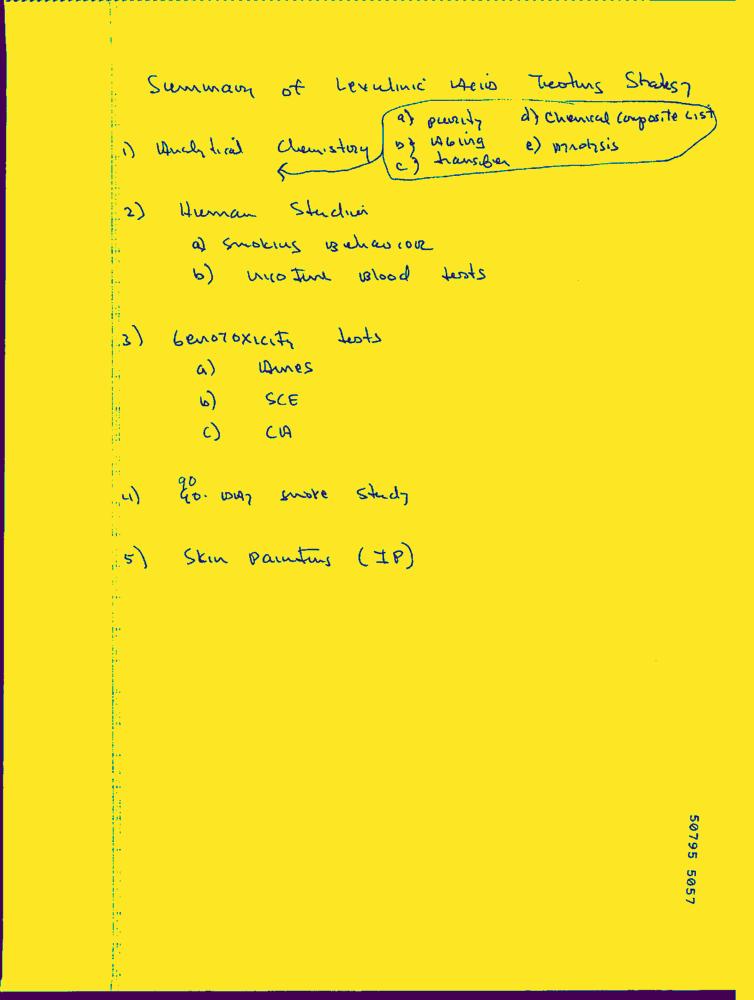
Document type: Hand-Written